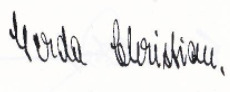
Signature of: gerda christian